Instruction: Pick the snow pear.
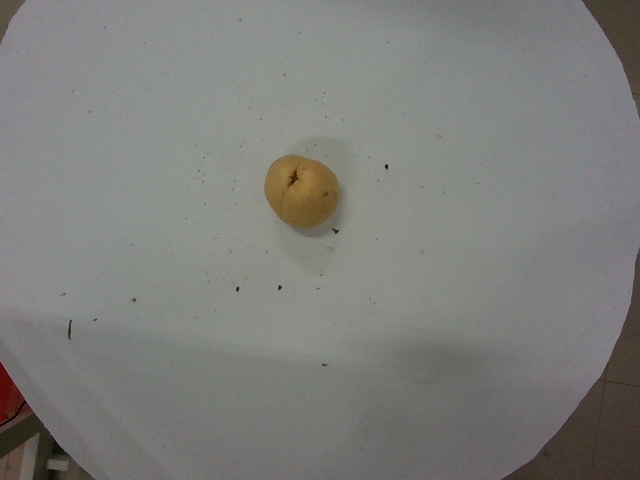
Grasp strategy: vertical